Question: Talk about the condition:
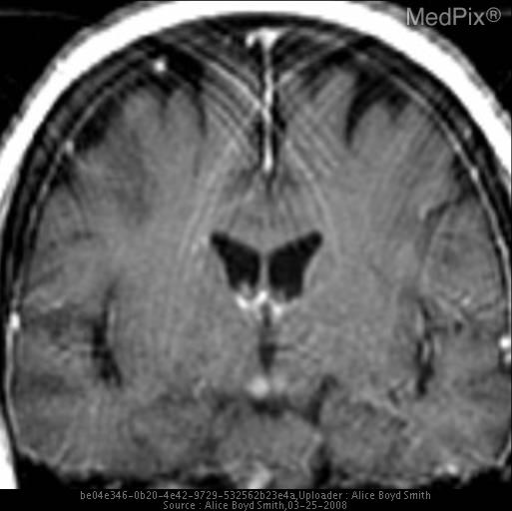
Answer: The disease is discussed as: Severe neurologic disorder resulting from dietary vitamin B1 (thiamine) deficiency - frequently associated with chronic alcohol abuse. Thiamine is an essential coenzyme in intermediate carbohydrate metabolism, and  is also an osmotic gradient regulator. Deficiency may cause swelling of the intracellular space along with a  local disruption of the blood-brain barrier. Wernicke encephalopathy is associated with chronic alcohol abuse, but can be caused by other  disorders such as:  gastroplasty for obesity, psychogenic refusal of food, hyperemesis gravidarum, anorexia nervosa, voluntary food starvation,  and parenteral therapy.  The healthy body has a reserve of thiamine sufficient for up to 18 days, so any condition resulting in thiamine deficiency lasting 2 to 3 weeks may be an etiology

It is a medical emergency treated by intravenous administration of thiamine.Clinical triad of alteration in consciousness, ataxia, & ocular dysfunction

Imaging findings demonstrate symmetric T2 hyperintensity within the mamillary bodies, medial thalami , tectal plate, & periaqueductal grey.

Post contrast enhancement may or may not be seen. Thiamine is an osmotic gradient regulator, & deficiency may result in disruption of the blood brain barrier - leading to enhancement.Reduced diffusion on DWI may be seen. This may be related to ischemic-like changes occurring within the thalami.